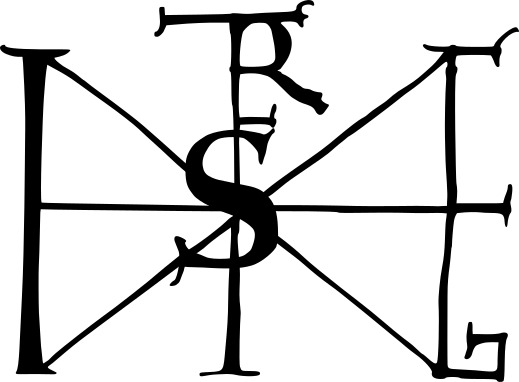
Signature of: stephen i of hungary